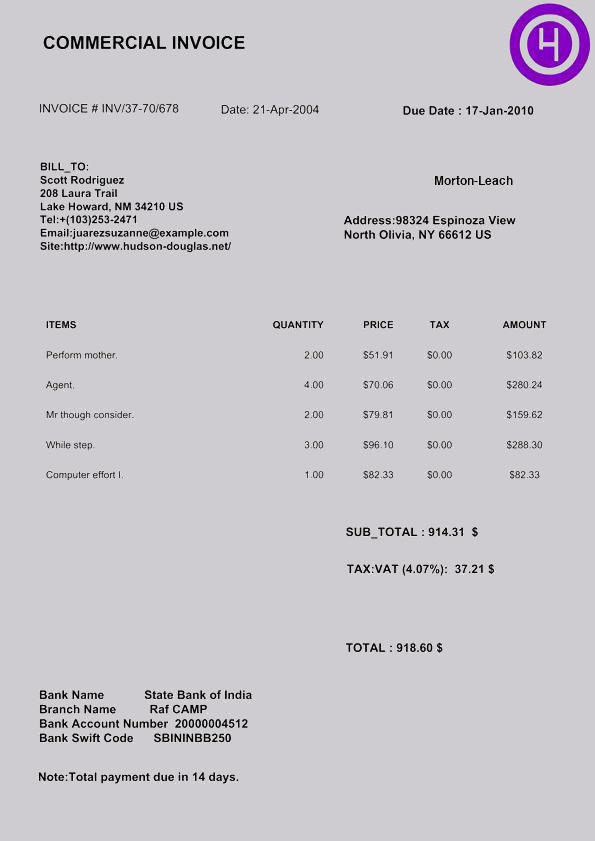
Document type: Invoice